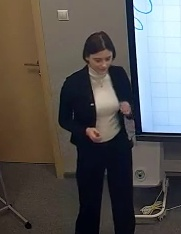
Транскрипция: So it is short words, as in scope, so we need to double this letter. So you understood very well. Yes. Okay.
Категория: Коммуникативные модальности
Подкатегория: Вербальное; Невербальное; Паравербальное
Описание действия: Учитель отвечает на вопрос ученицы по теме занятия и убеждается что теперь все понятно
Контекст и комментарии: Контекст ДО: ученица задала вопрос. Результат после: Ученики разобрались с трудным примером. Педагогический эффект: за счет акцентирования голосом и жестикуляции учителя, ученикам проще сосредоточиться на объяснении и проще понять материал